Question: Which state is mentioned in the document?
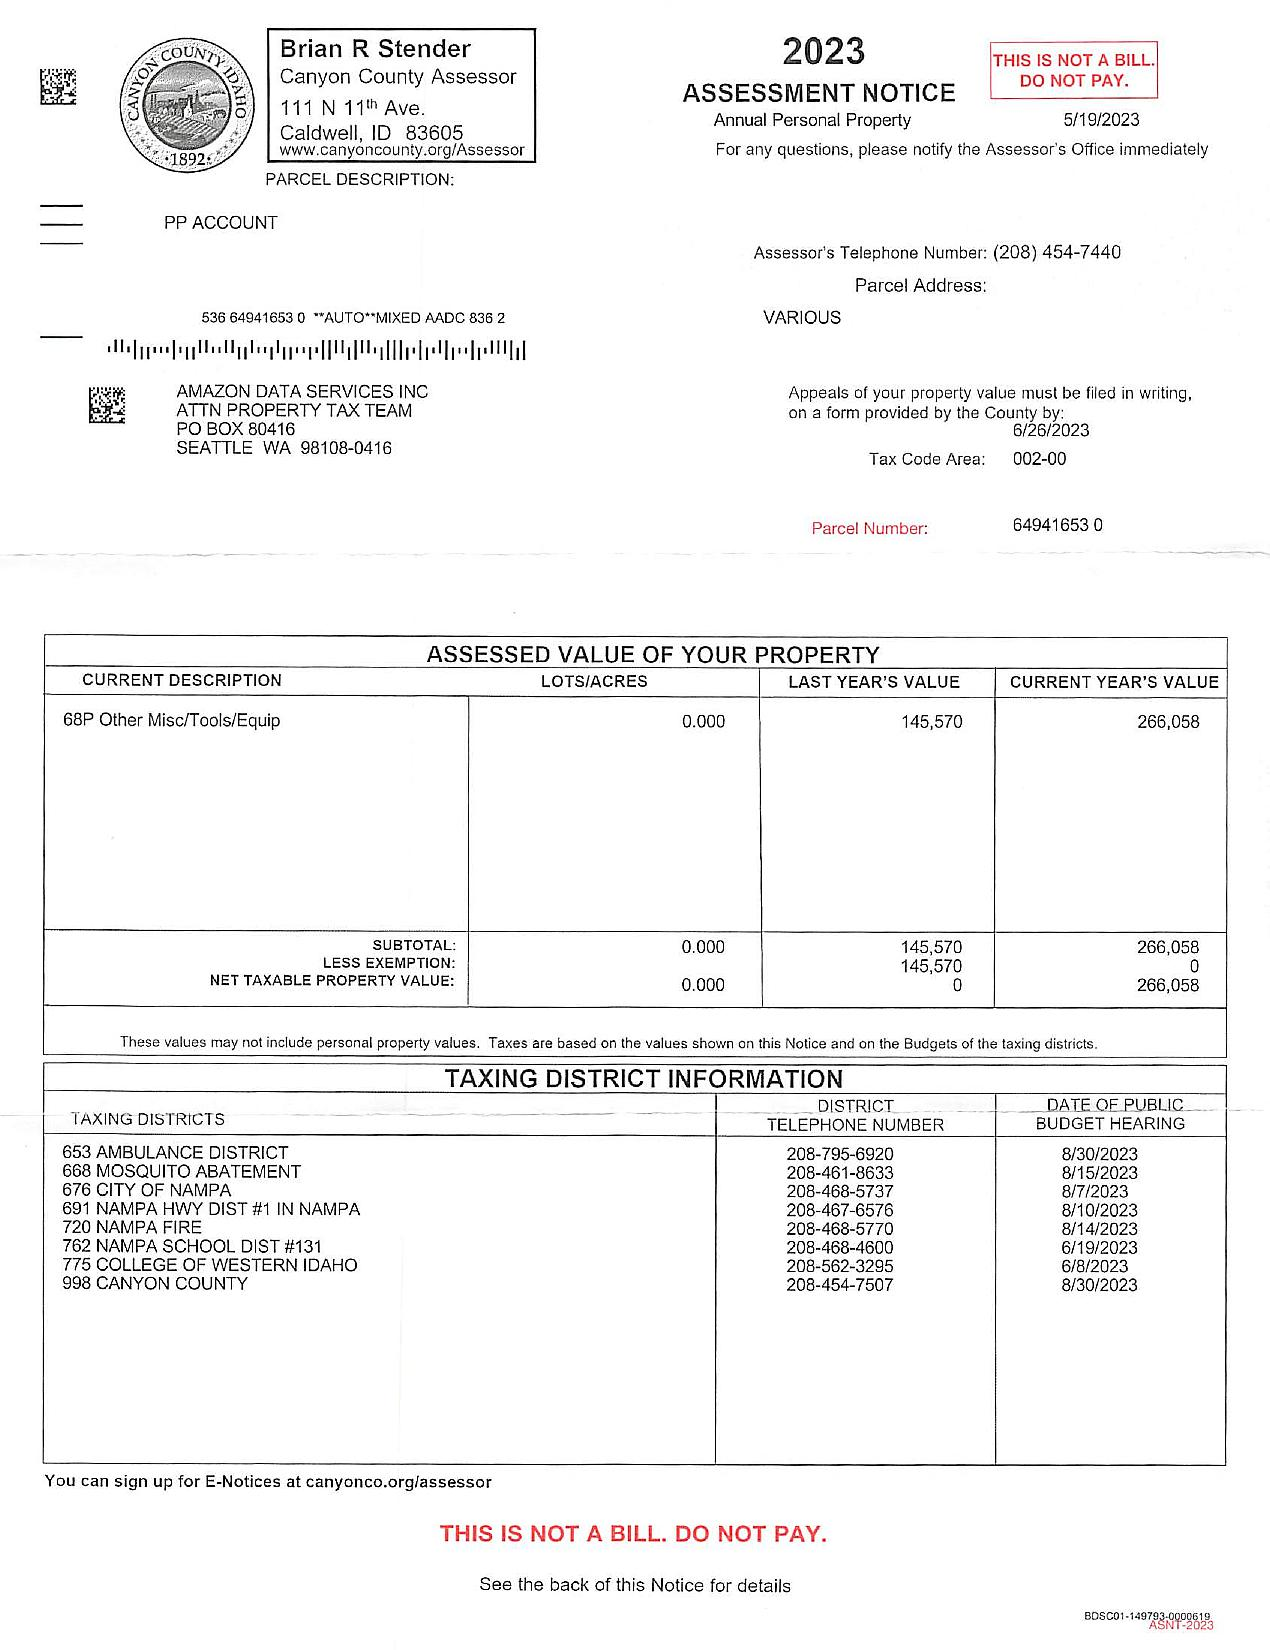
Answer: "ID"